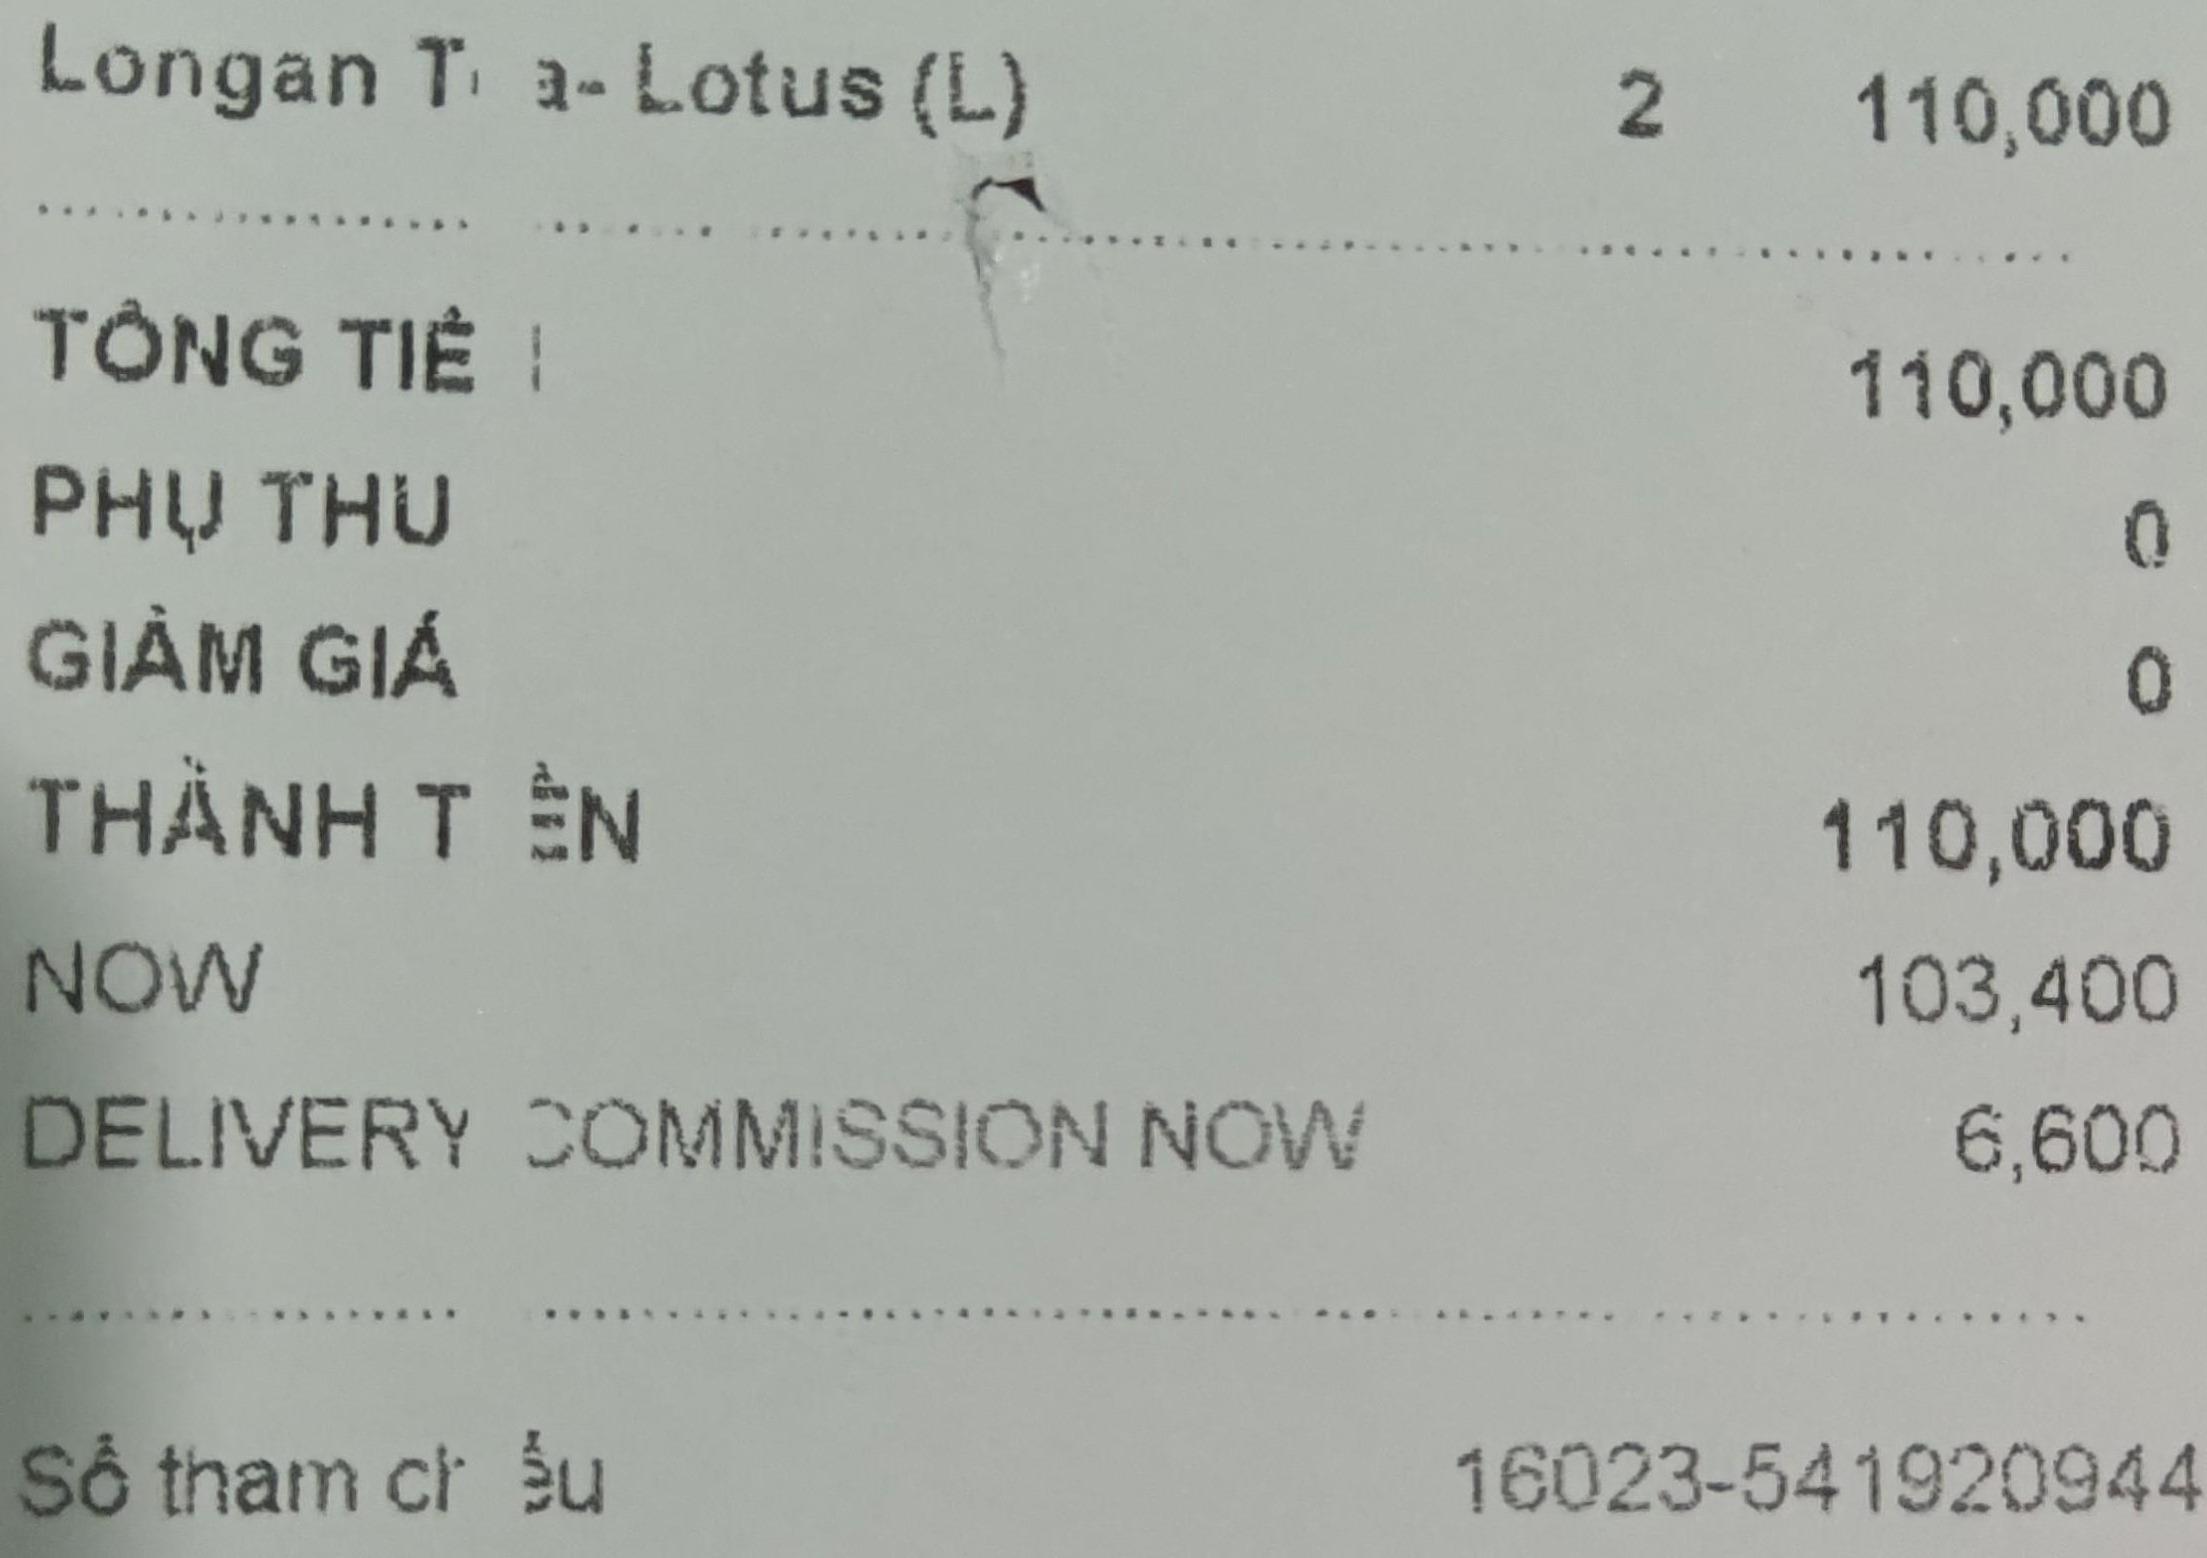
Longan Tea-Lotus (L) 2 110,000

TỔNG TIỀN 110,000
PHỤ THU 0
GIẢM GIÁ 0
THÀNH TIỀN 110,000
NOW 103,400
DELIVERY COMMISSION NOW 6,600

Số tham chiếu 16023-541920944